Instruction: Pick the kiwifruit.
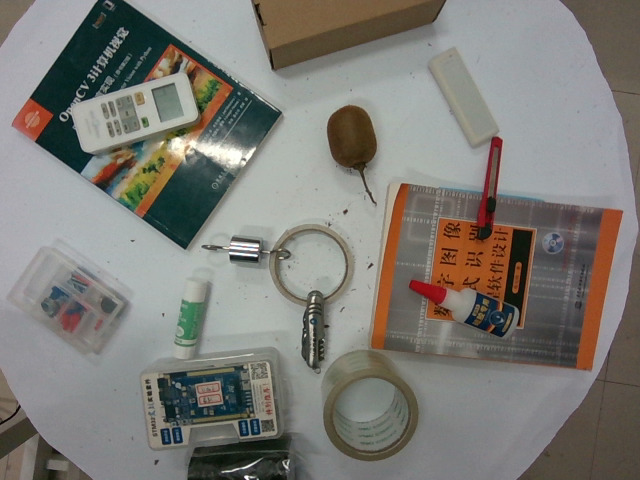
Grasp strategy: vertical